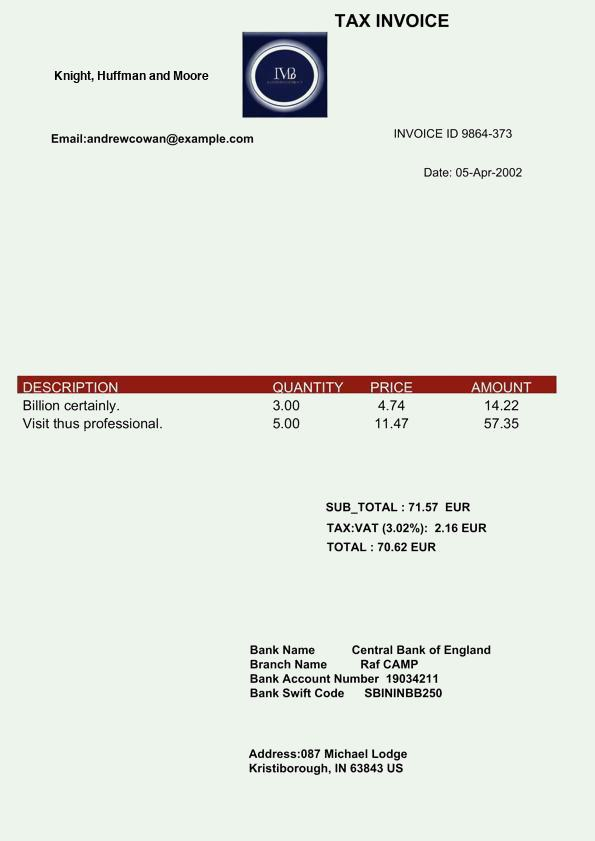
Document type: Invoice